Question: What could the diagnosis suggest?
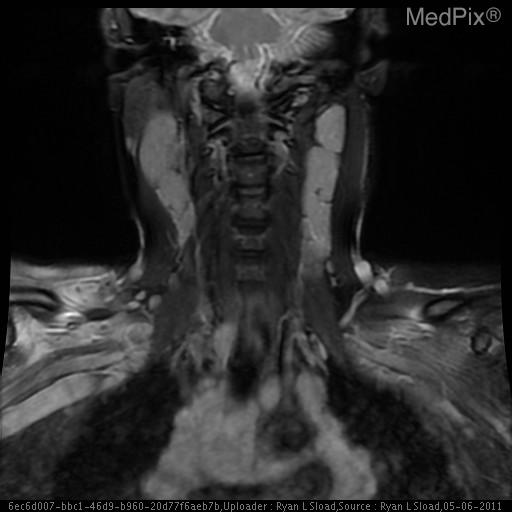
Answer: The possible diagnosis includes •  Sarcoidosis
•  Lymphoma
•  Reactive lymphadenopathy (fungal, etc.)
•  Catscratch disease
•  Metastatic carcinoma.